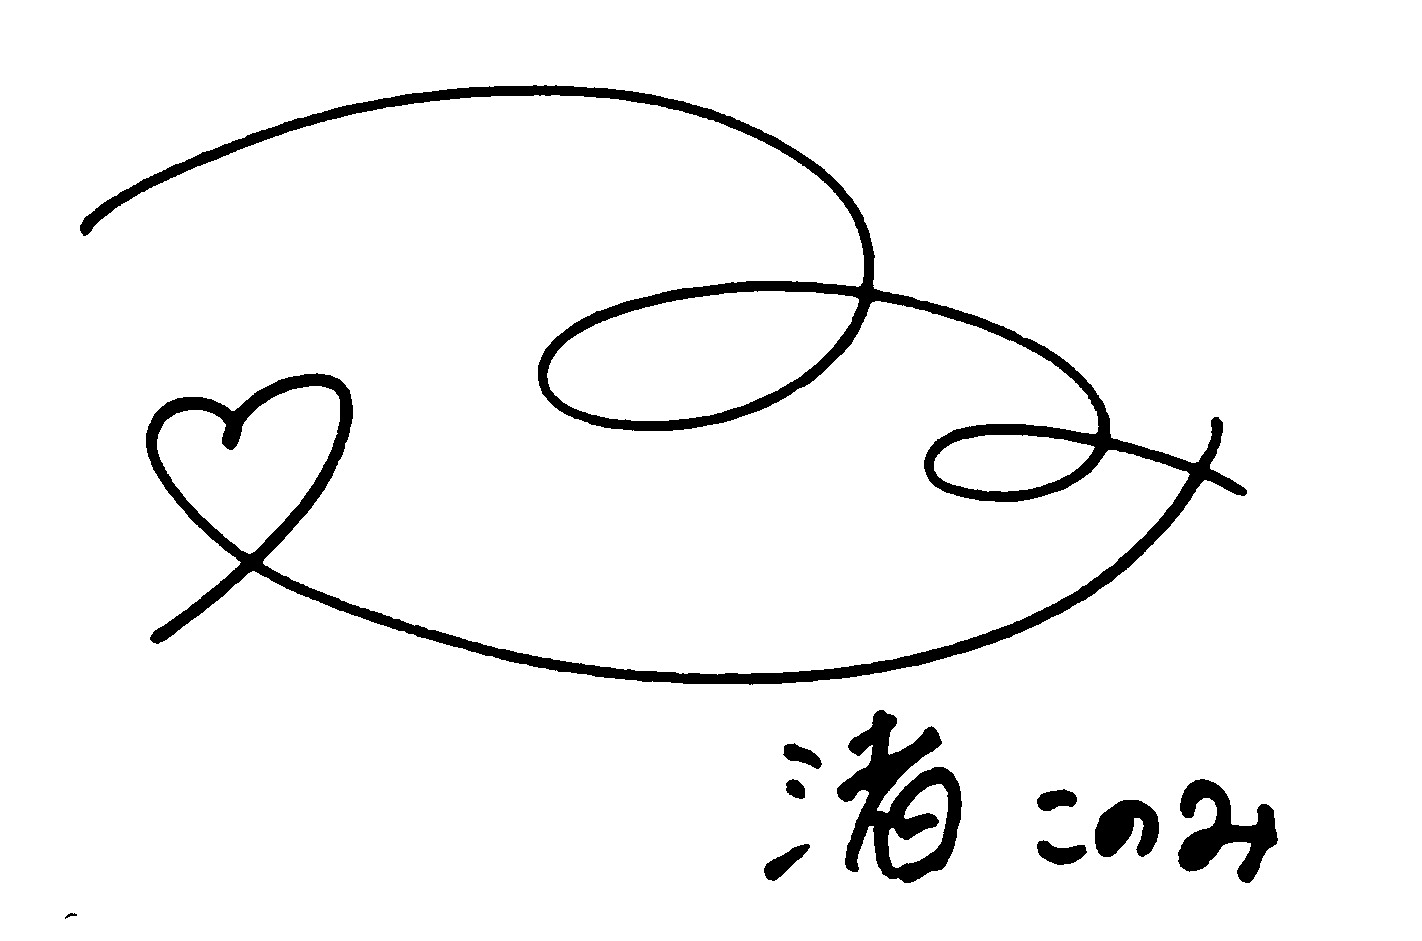
Signature of: konomi nagisa